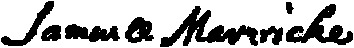
Signature of: samuel maverick